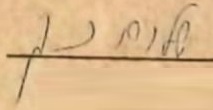
Signature of: shalom cohen